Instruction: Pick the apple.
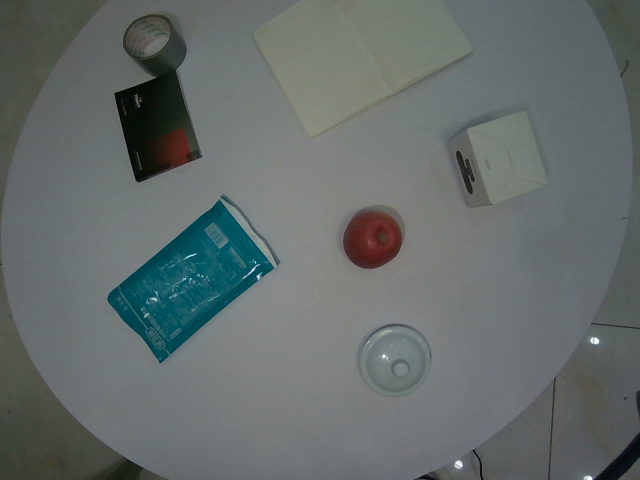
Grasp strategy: vertical